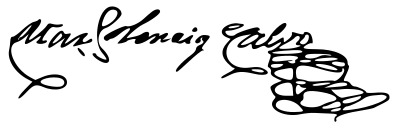
Signature of: mariano enrique calvo cuellar